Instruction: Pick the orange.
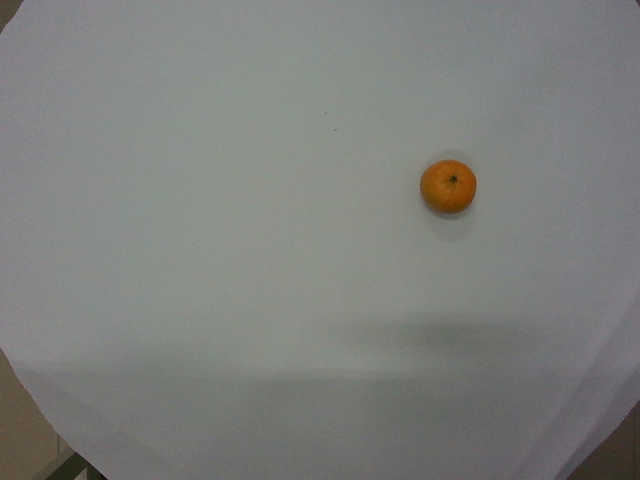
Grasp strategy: vertical